Question: In what way does the history help explain the case?
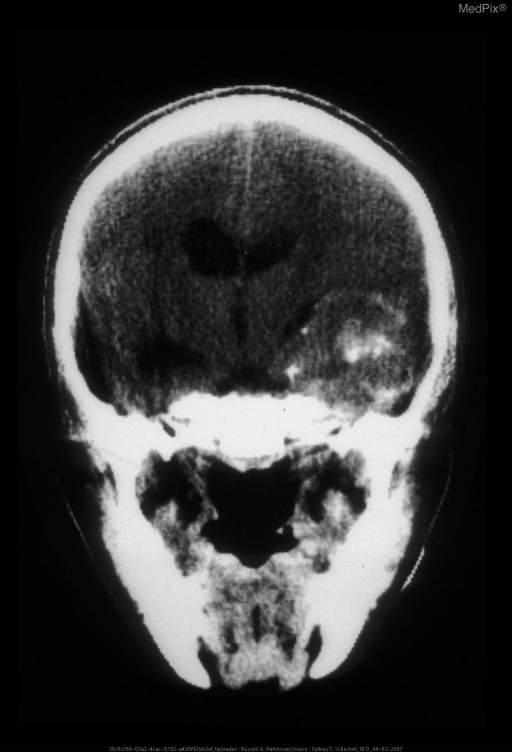
Answer: The patient's history of 10 y.o. boy is key in understanding the case.